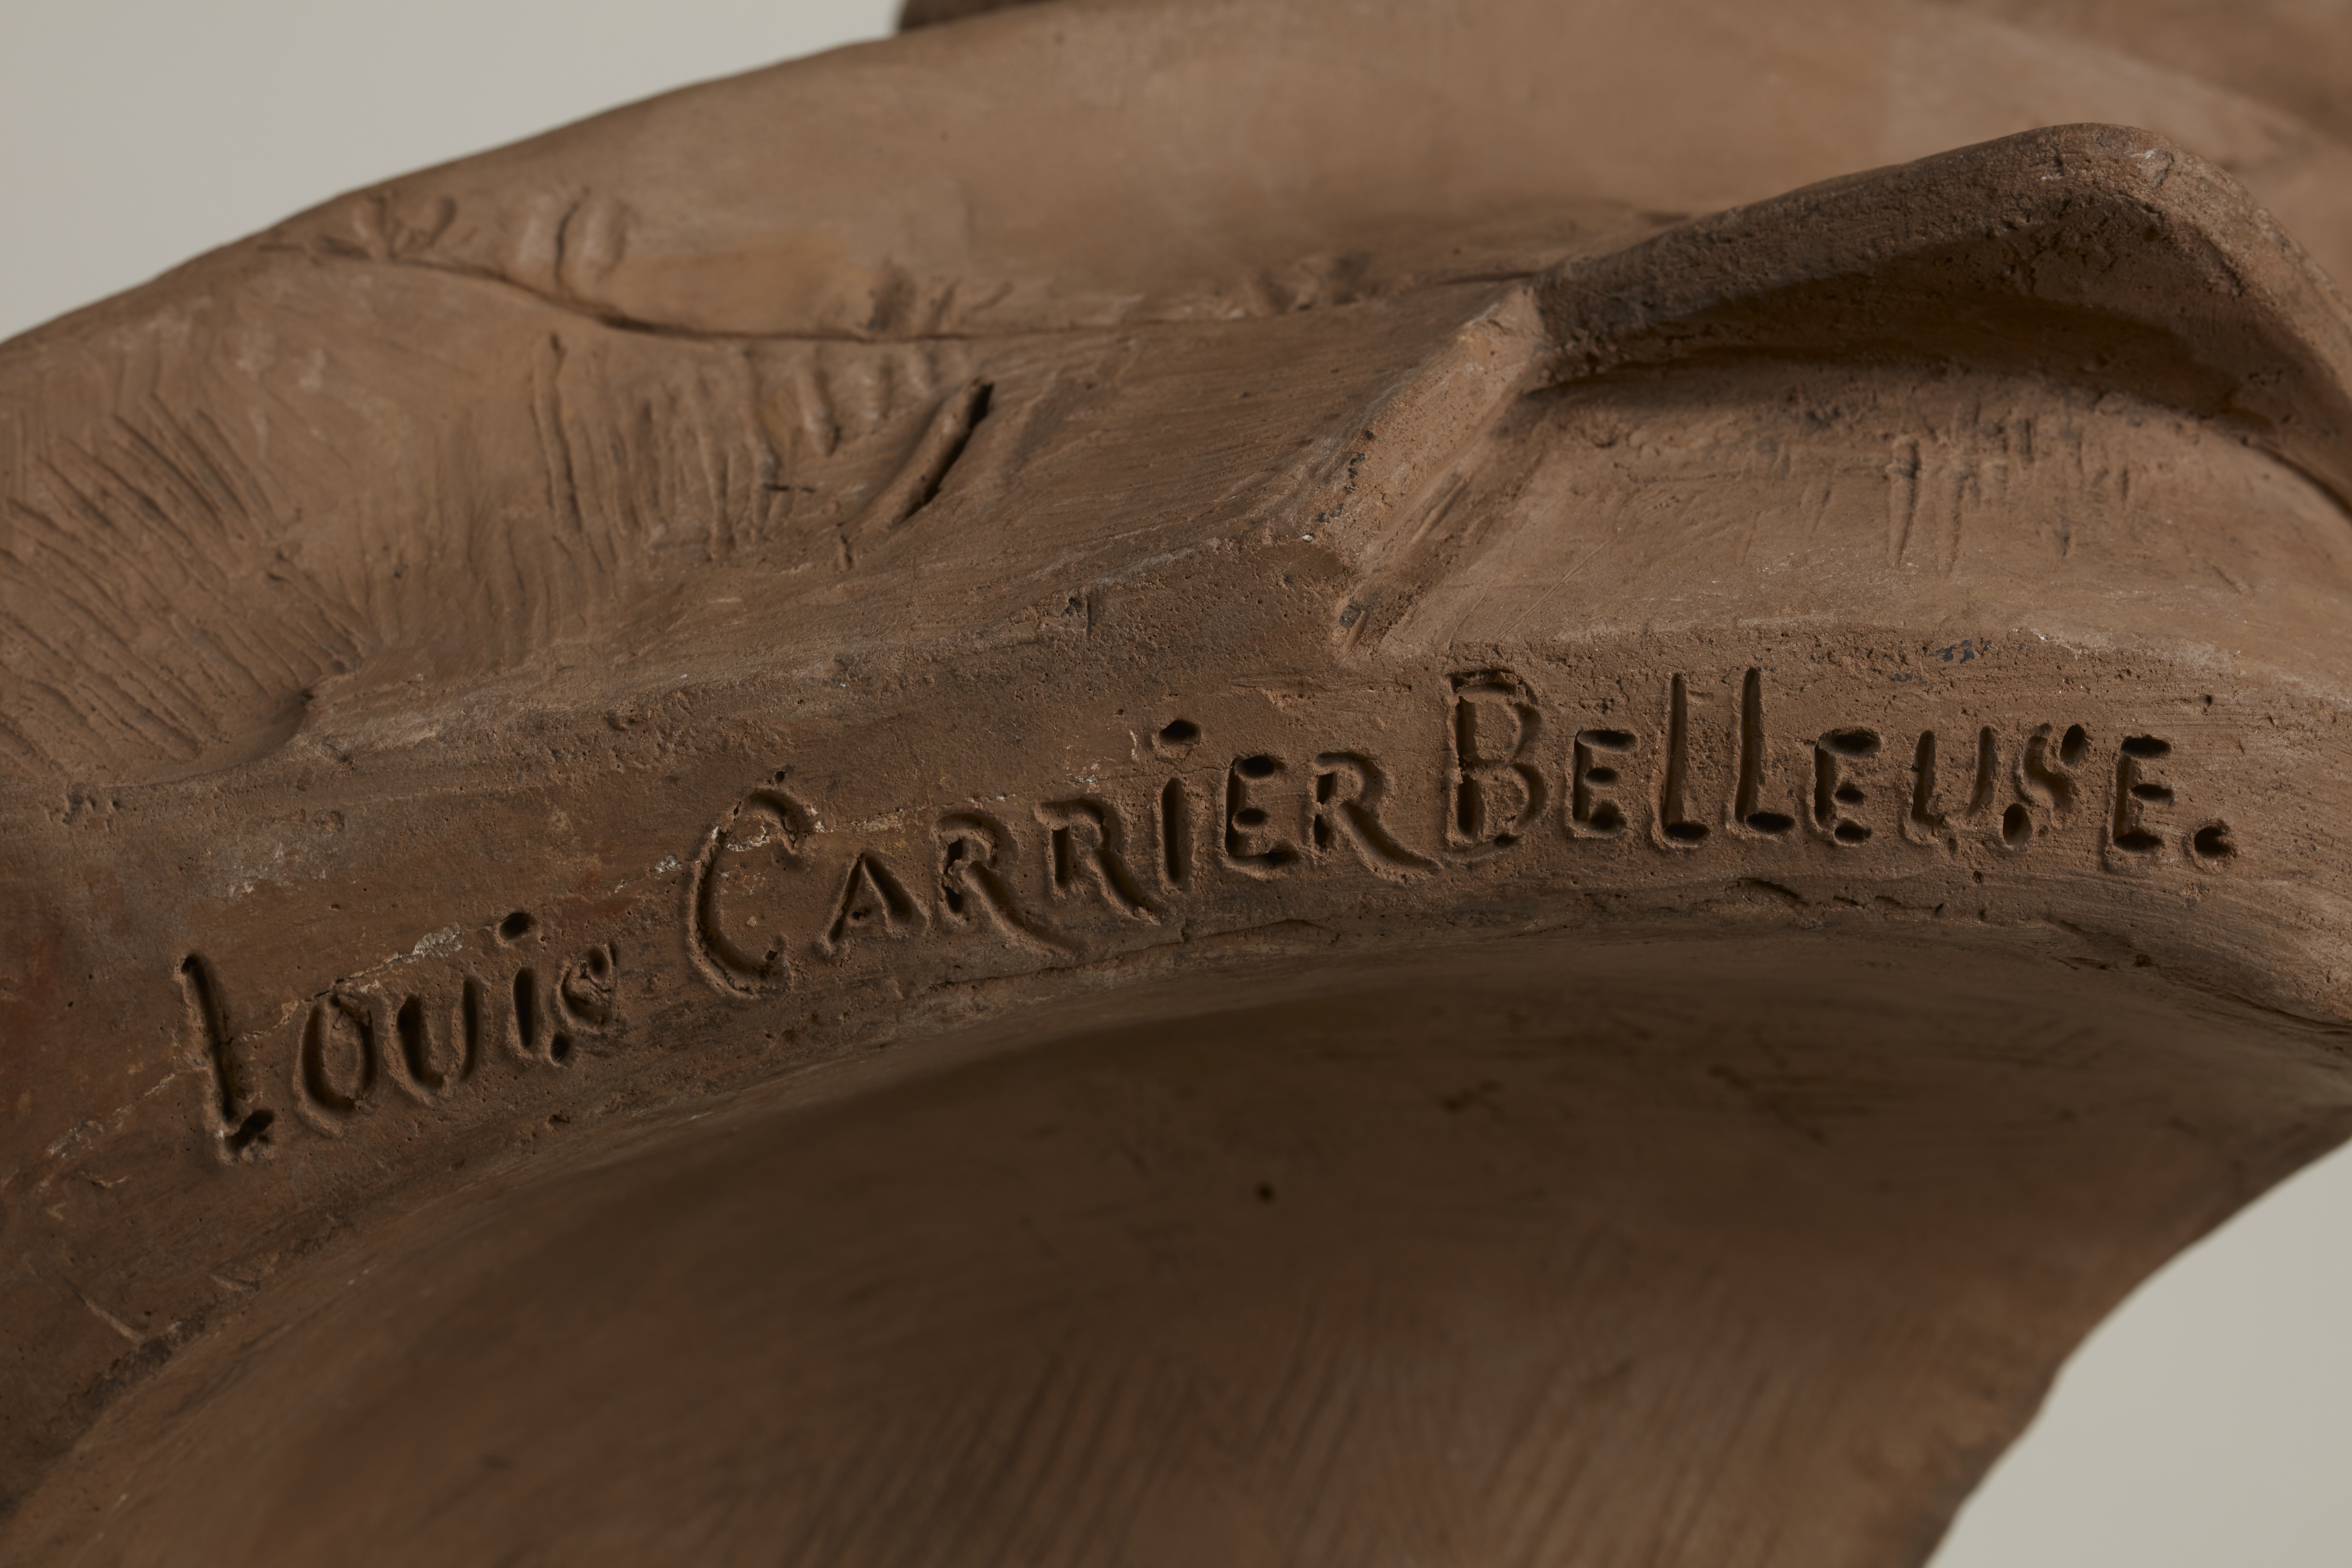
Signature of: louis robert carrier belleuse